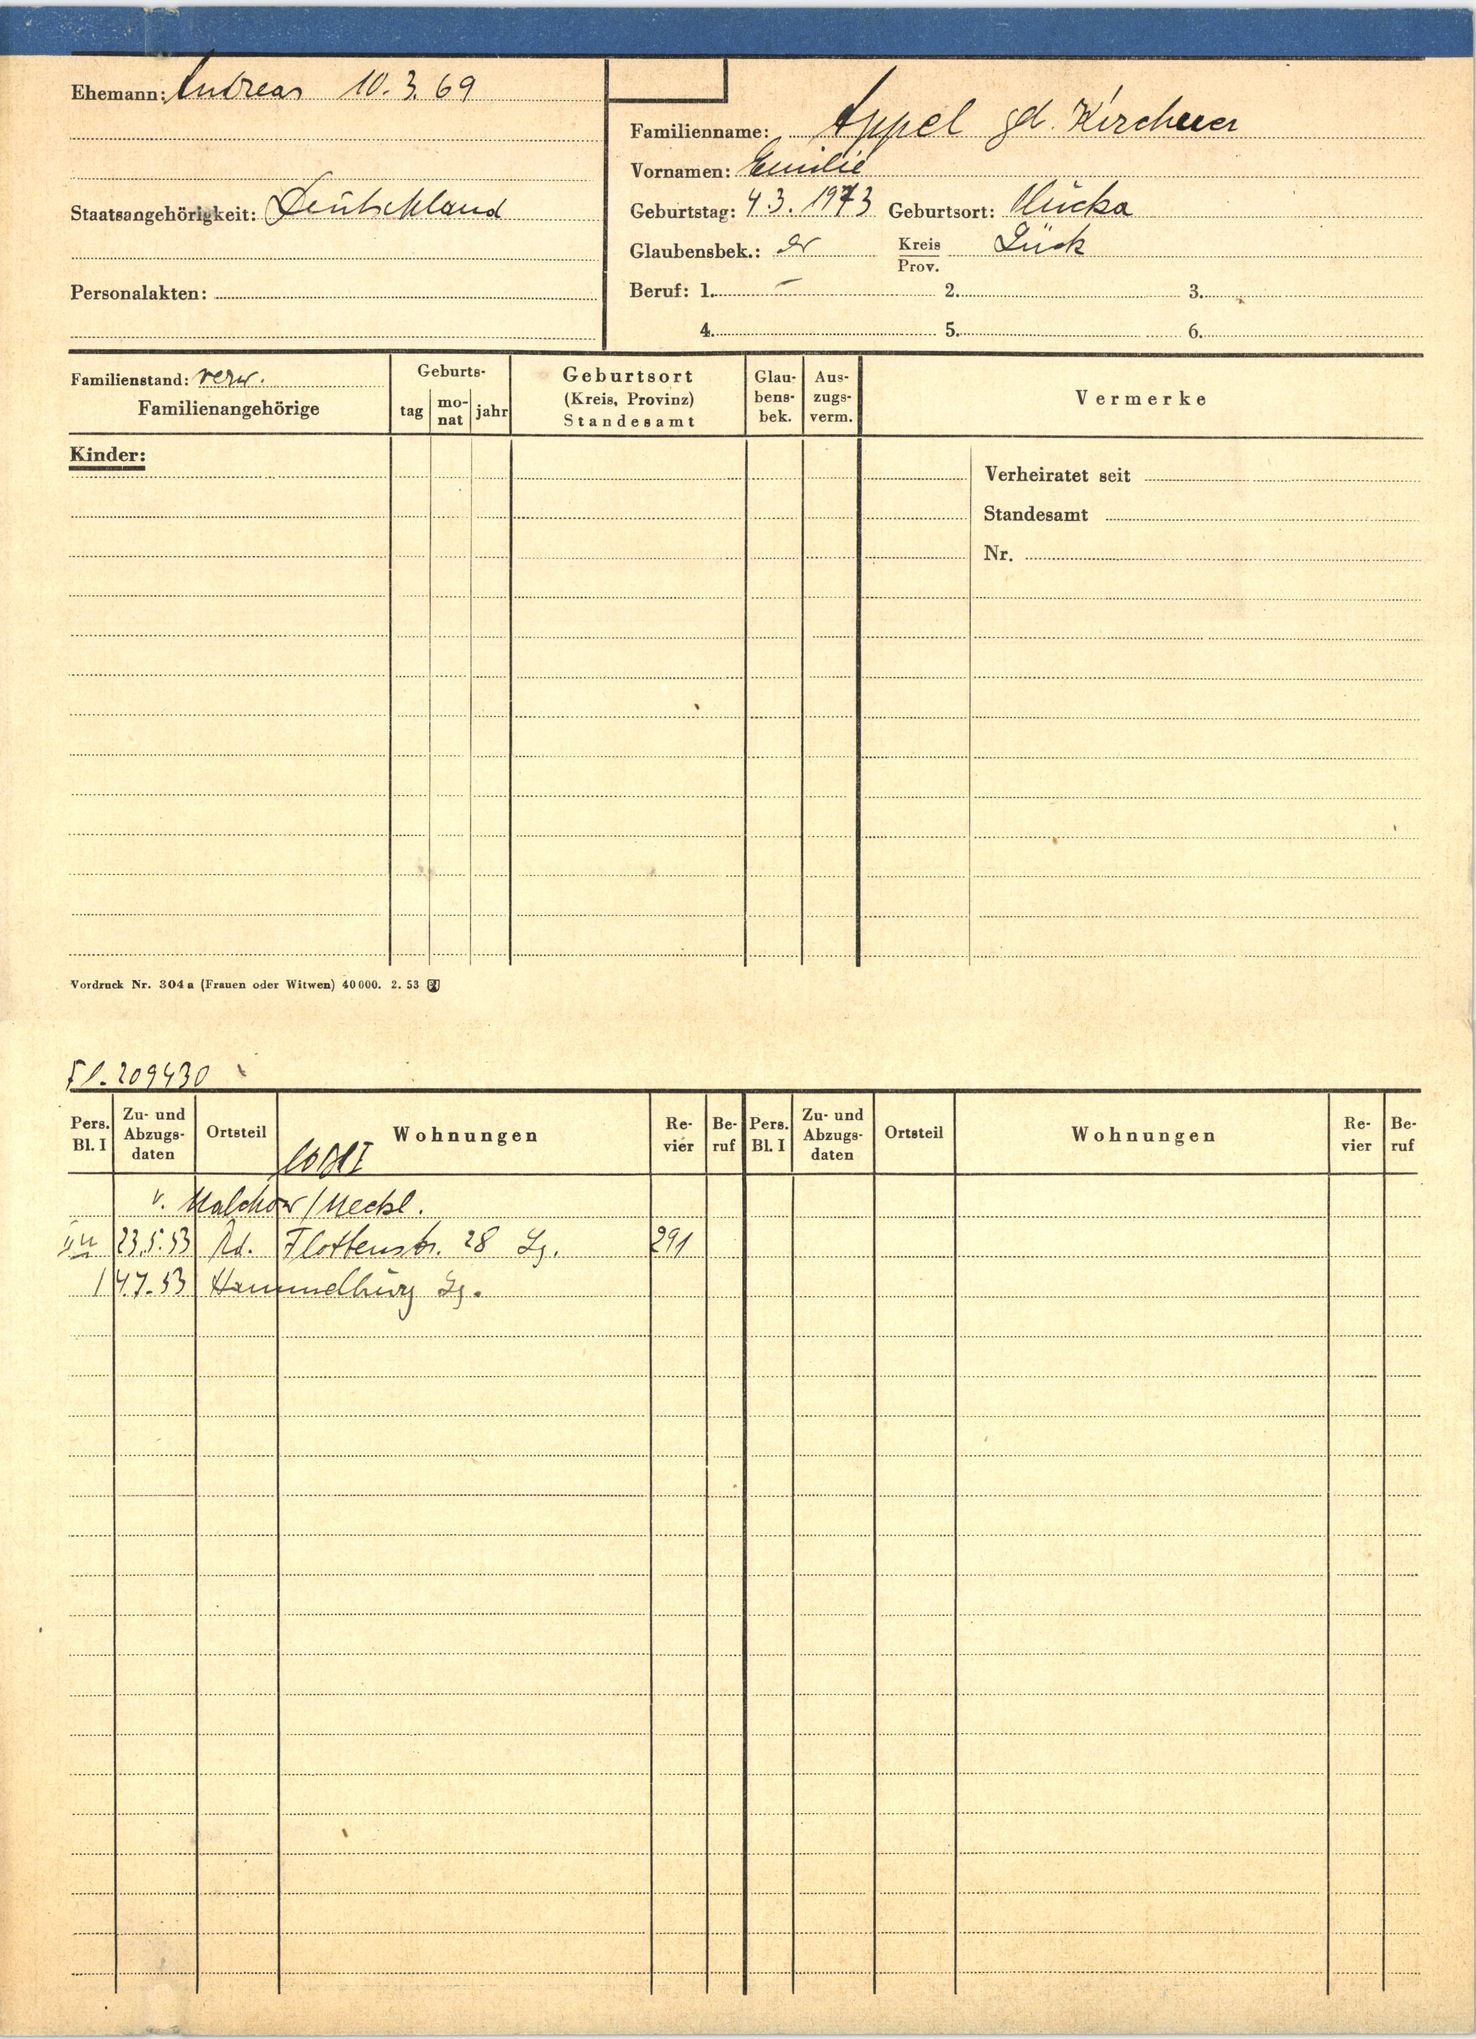
Appel geb. Kirchner